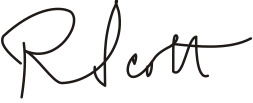
Signature of: robert falcon scott